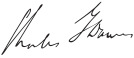
Signature of: charles g dawes